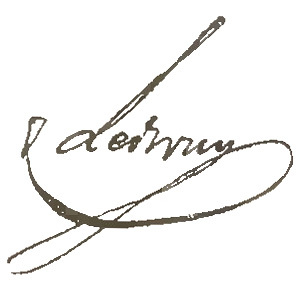
Signature of: aleksander antoni le brun